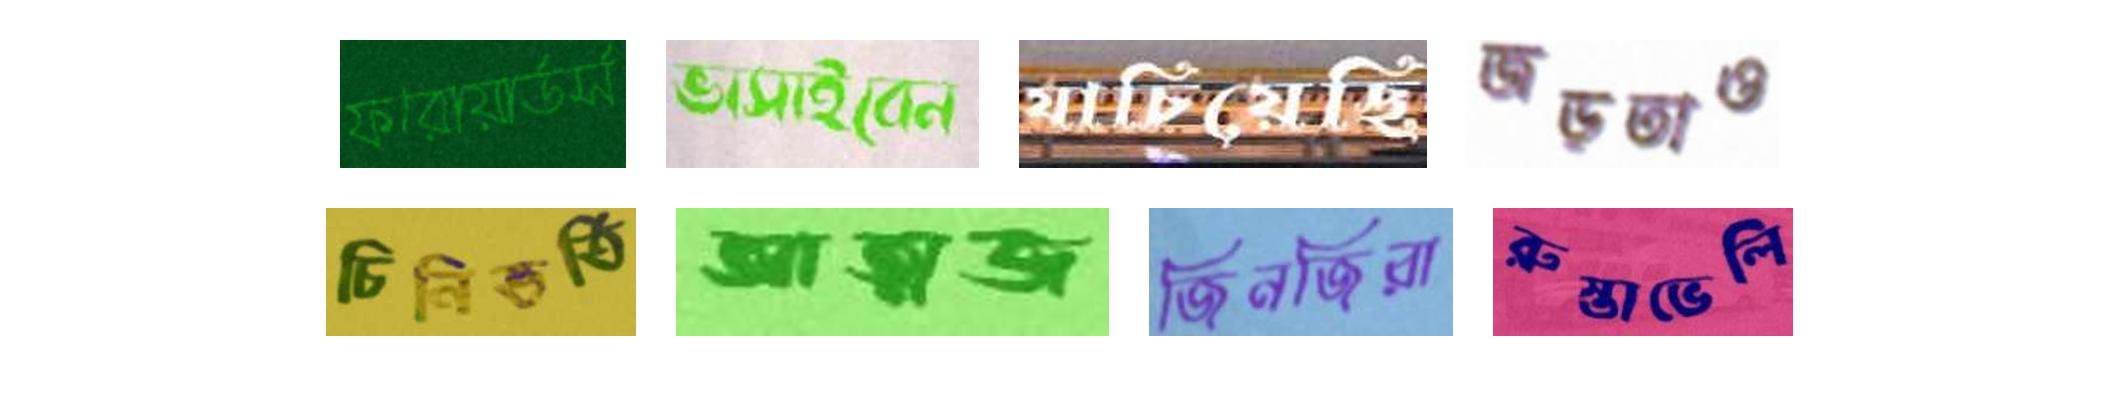
ফরোয়ার্ডর্স ভাসাইবেন যাচিয়েছি জড়তাও
চিনিভর্তি আত্মজ জিনজিরা রুস্তাভেলি